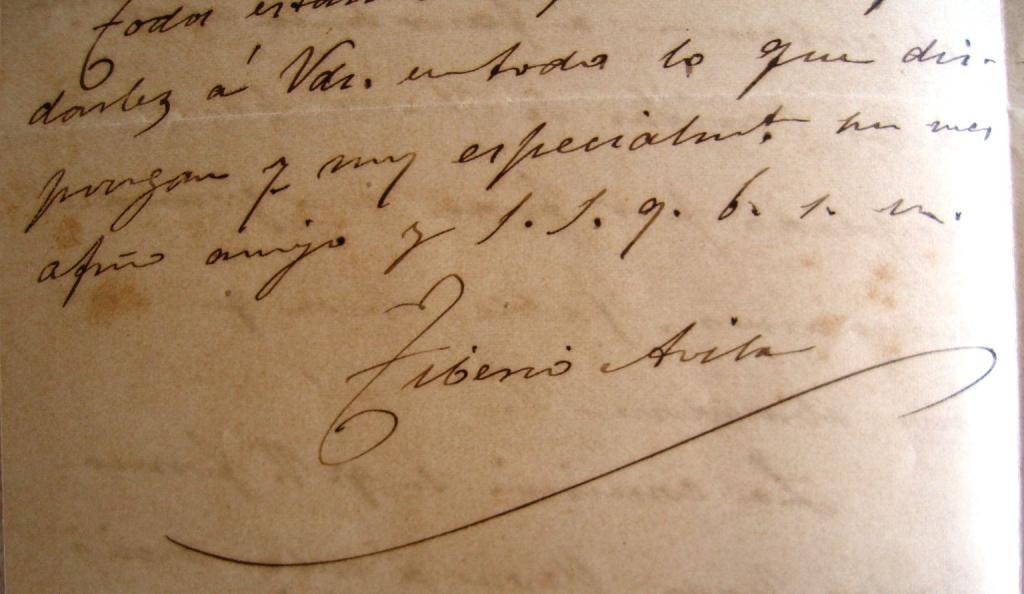
Signature of: tiberio ávila rodríguez